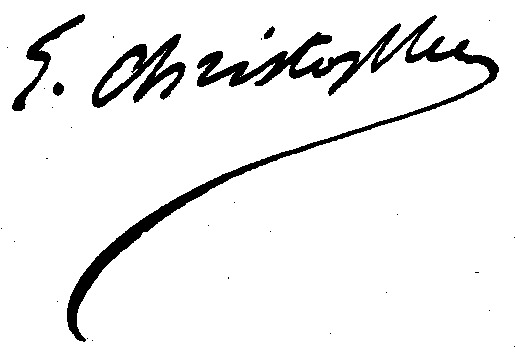
Signature of: ernest christophe